Question: What appears to be the issue?
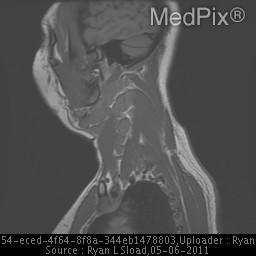
Answer: The findings suggest Significant bilateral neck adenopathy. Confluent left parotid and periparotid nodal mass with largest single node measuring 2.7cm x 1.9cm.  Numerous other left level II and III nodes with largest measuring 3.6cm x 2.1cm.  Mediastinal and bihilar adenopathy.. Sagittal view demonstrating enlarged superficial/deep cervical and submandibular lymph nodes.. The patient might have a history of 32 year old woman with a 2 year history of slowly growing lump on neck along and progressive shortness of breath.  No history of fevers, weight loss or recent illness.  Patient had recently undergone dental procedure around time the lump was first noted..